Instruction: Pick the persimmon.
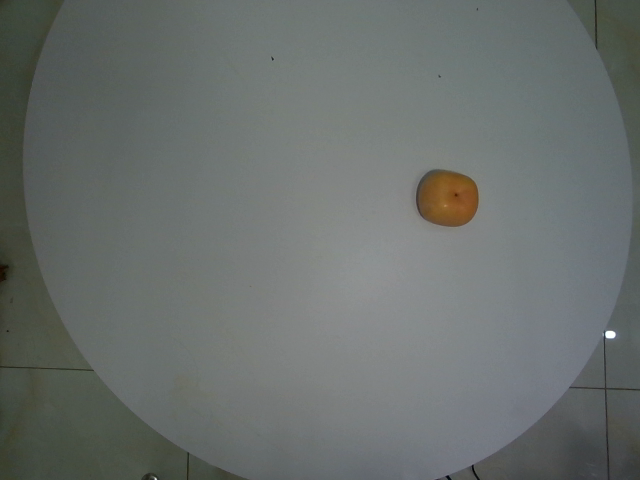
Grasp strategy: vertical